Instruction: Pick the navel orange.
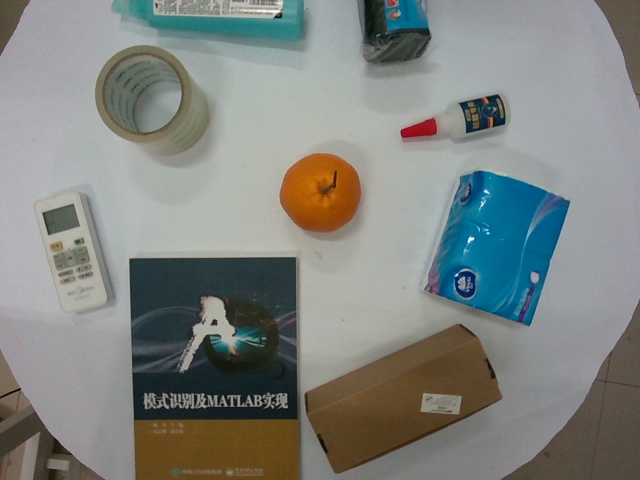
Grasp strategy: vertical